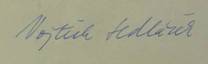
Signature of: vojtěch sedláček